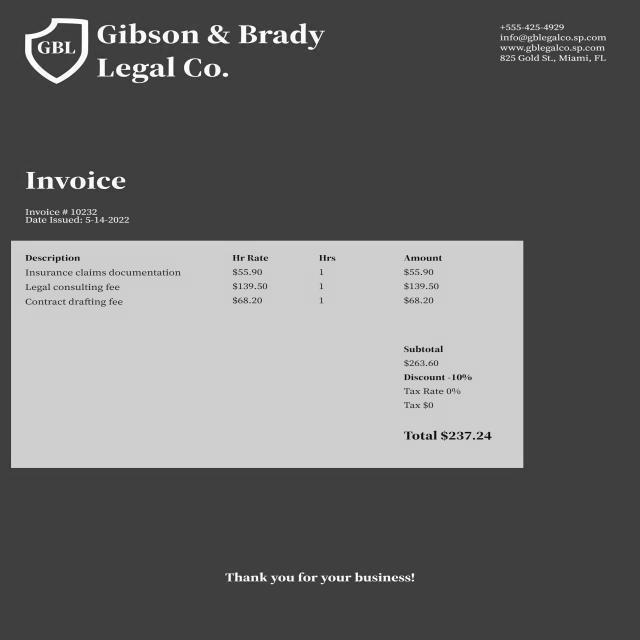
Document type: Invoice